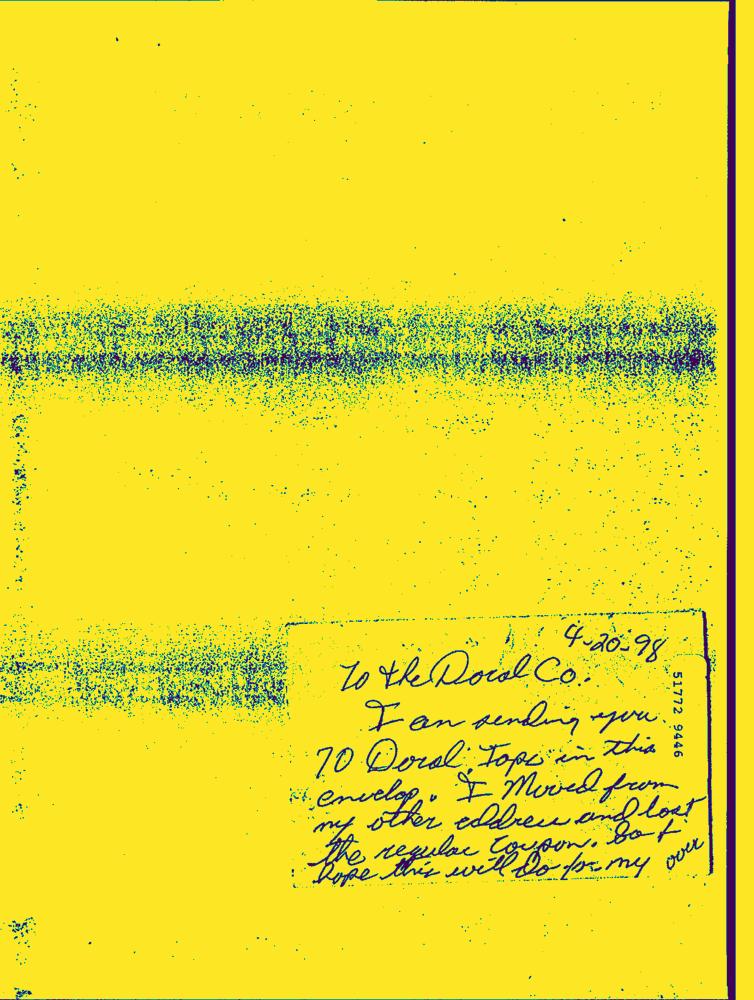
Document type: Hand-Written